Question: How is the property described in the document?
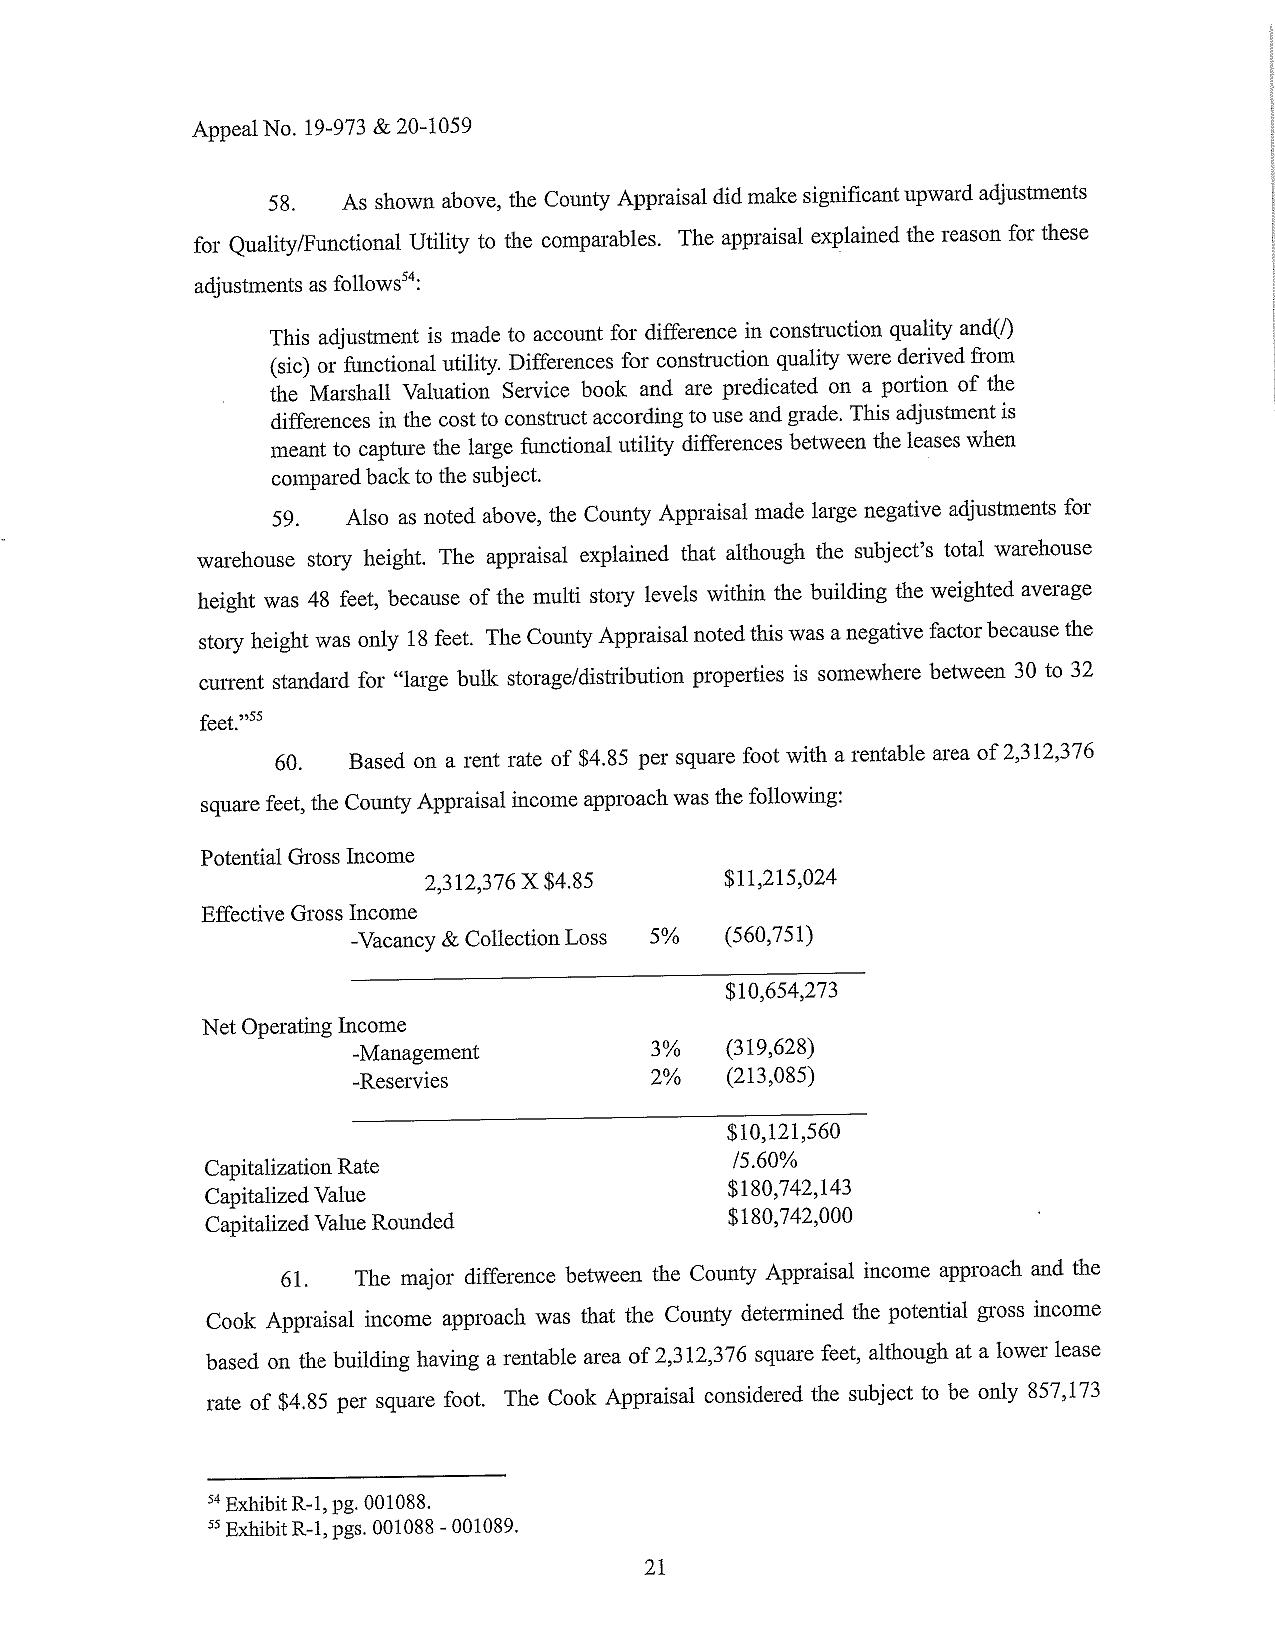
Answer: "warehouse story height"